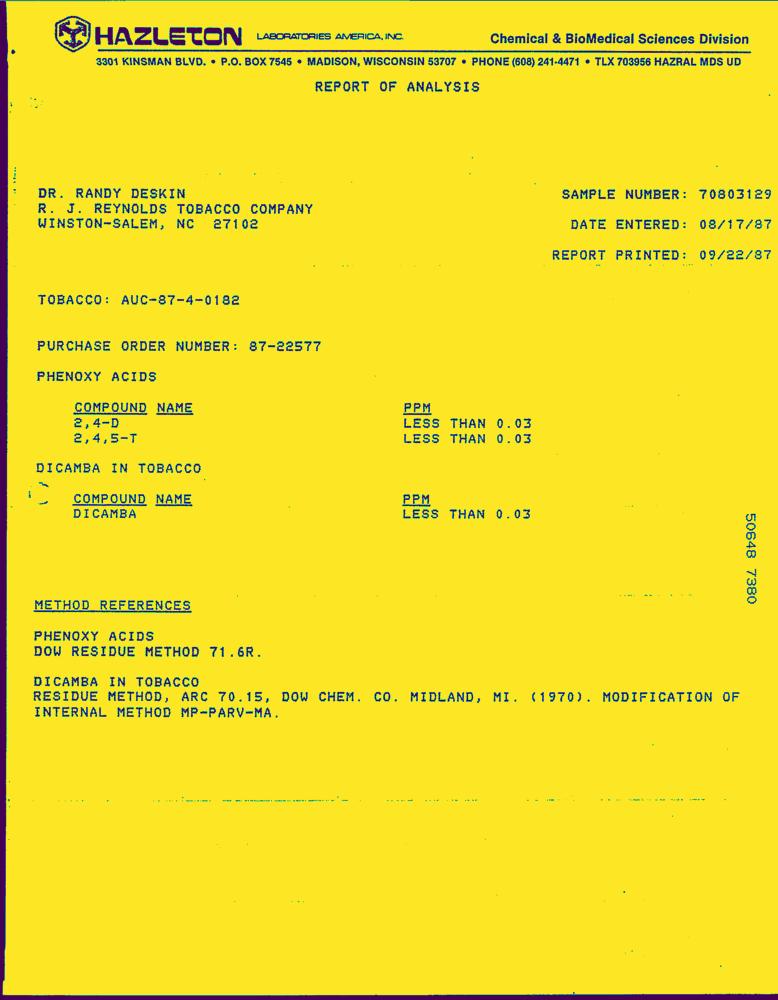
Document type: Letter-Doc